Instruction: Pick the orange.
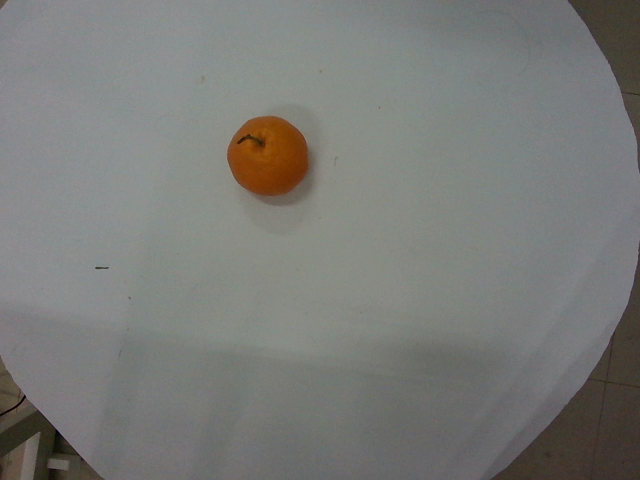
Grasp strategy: vertical